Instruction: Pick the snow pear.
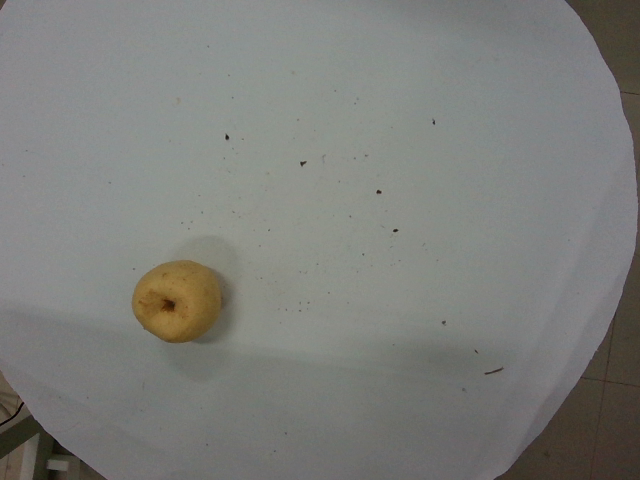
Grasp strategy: vertical